Question: What might the diagnosis be?
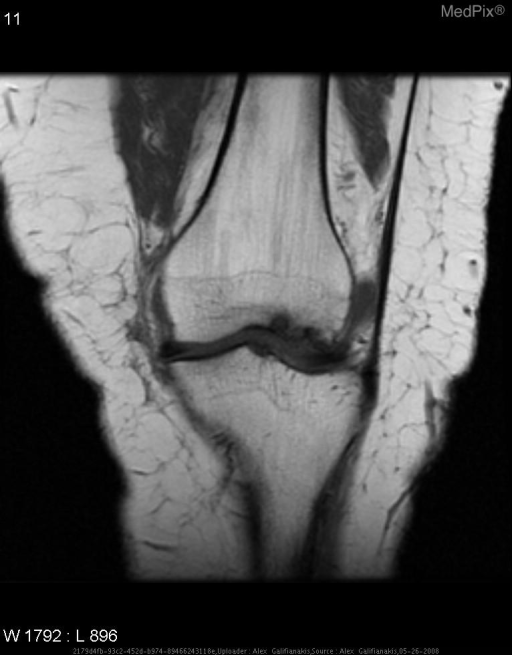
Answer: The possible diagnosis includes • Spontaneous Osteonecrosis of the knee
• Osteochondritis dissecans
•  Meniscal Tear
•  Stress fracture.